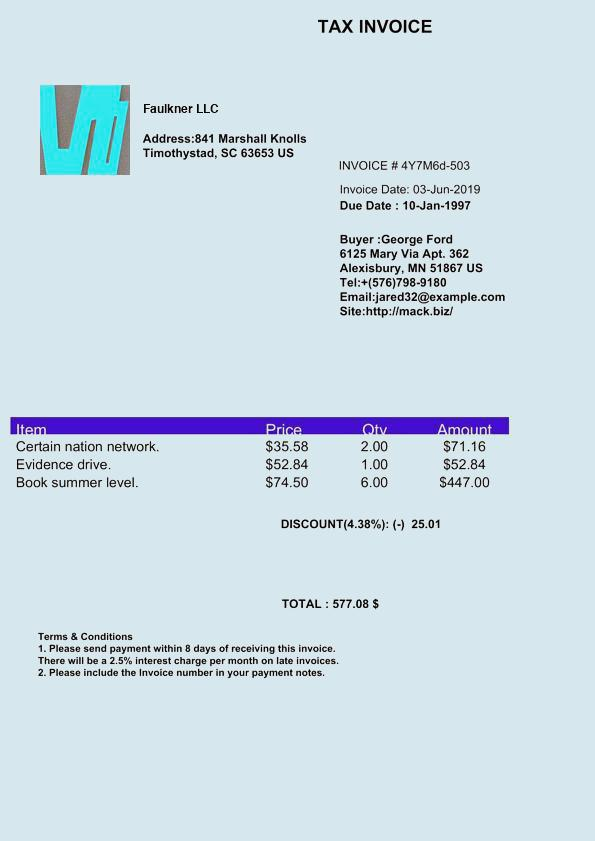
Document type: Invoice